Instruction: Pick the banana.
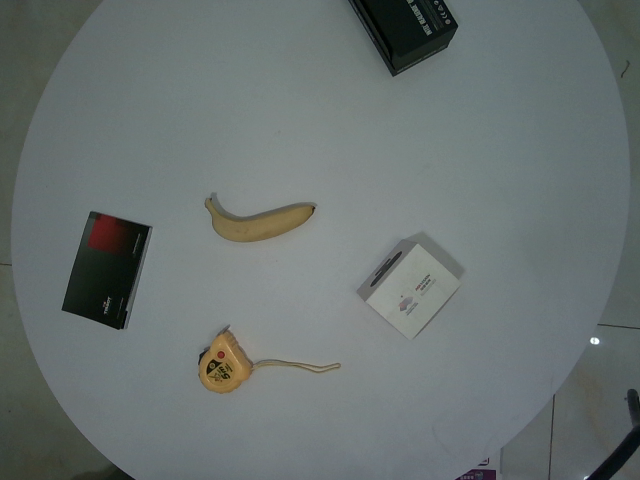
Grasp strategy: vertical